Question: What type of tax is indicated in the document, personal property or real estate?
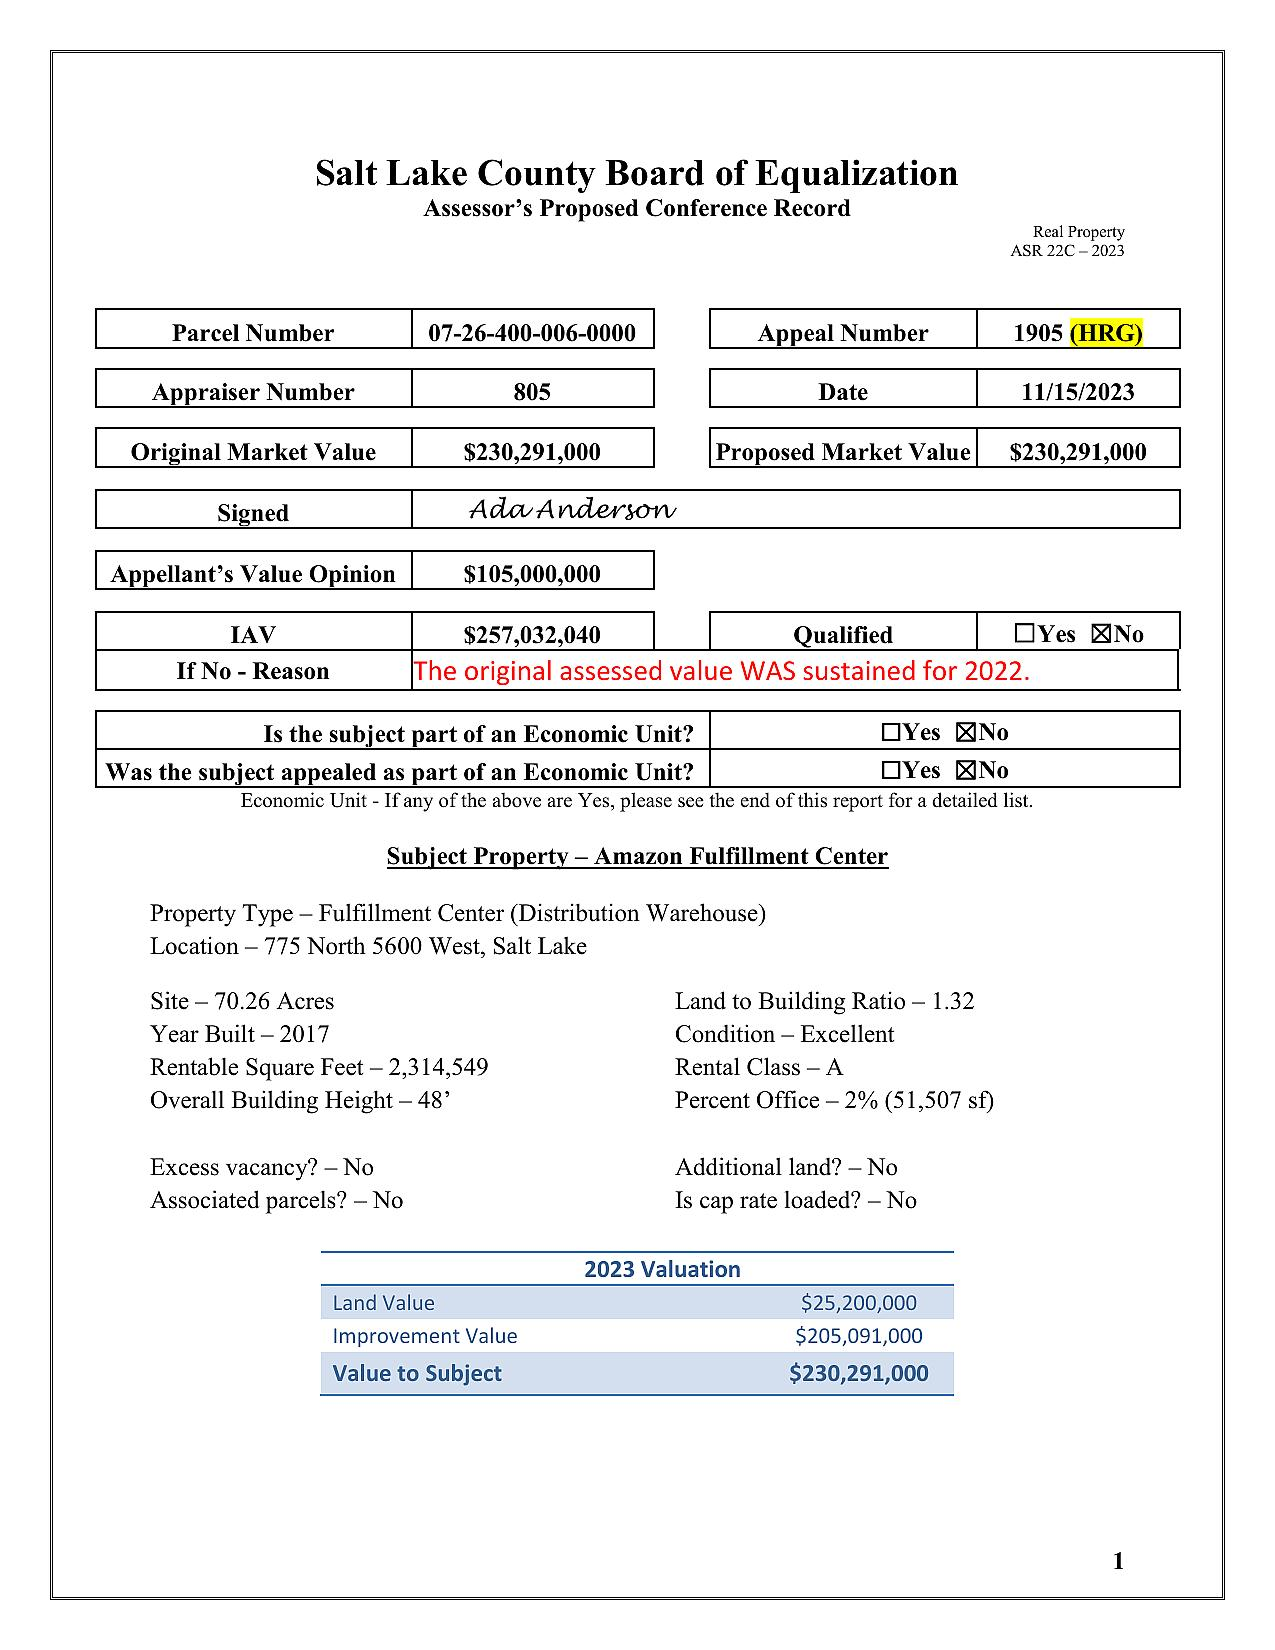
Answer: "Real Estate Tax"